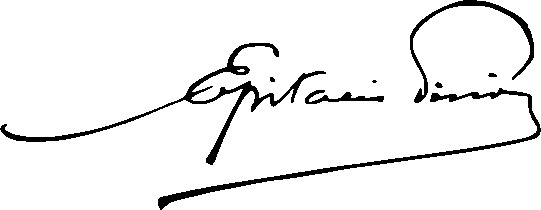
Signature of: epitácio pessoa